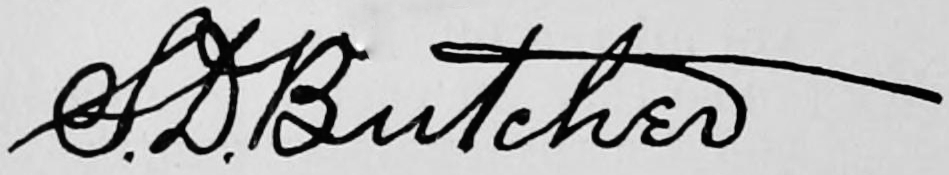
Signature of: solomon butcher